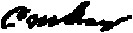
Signature of: charles mcneill gray